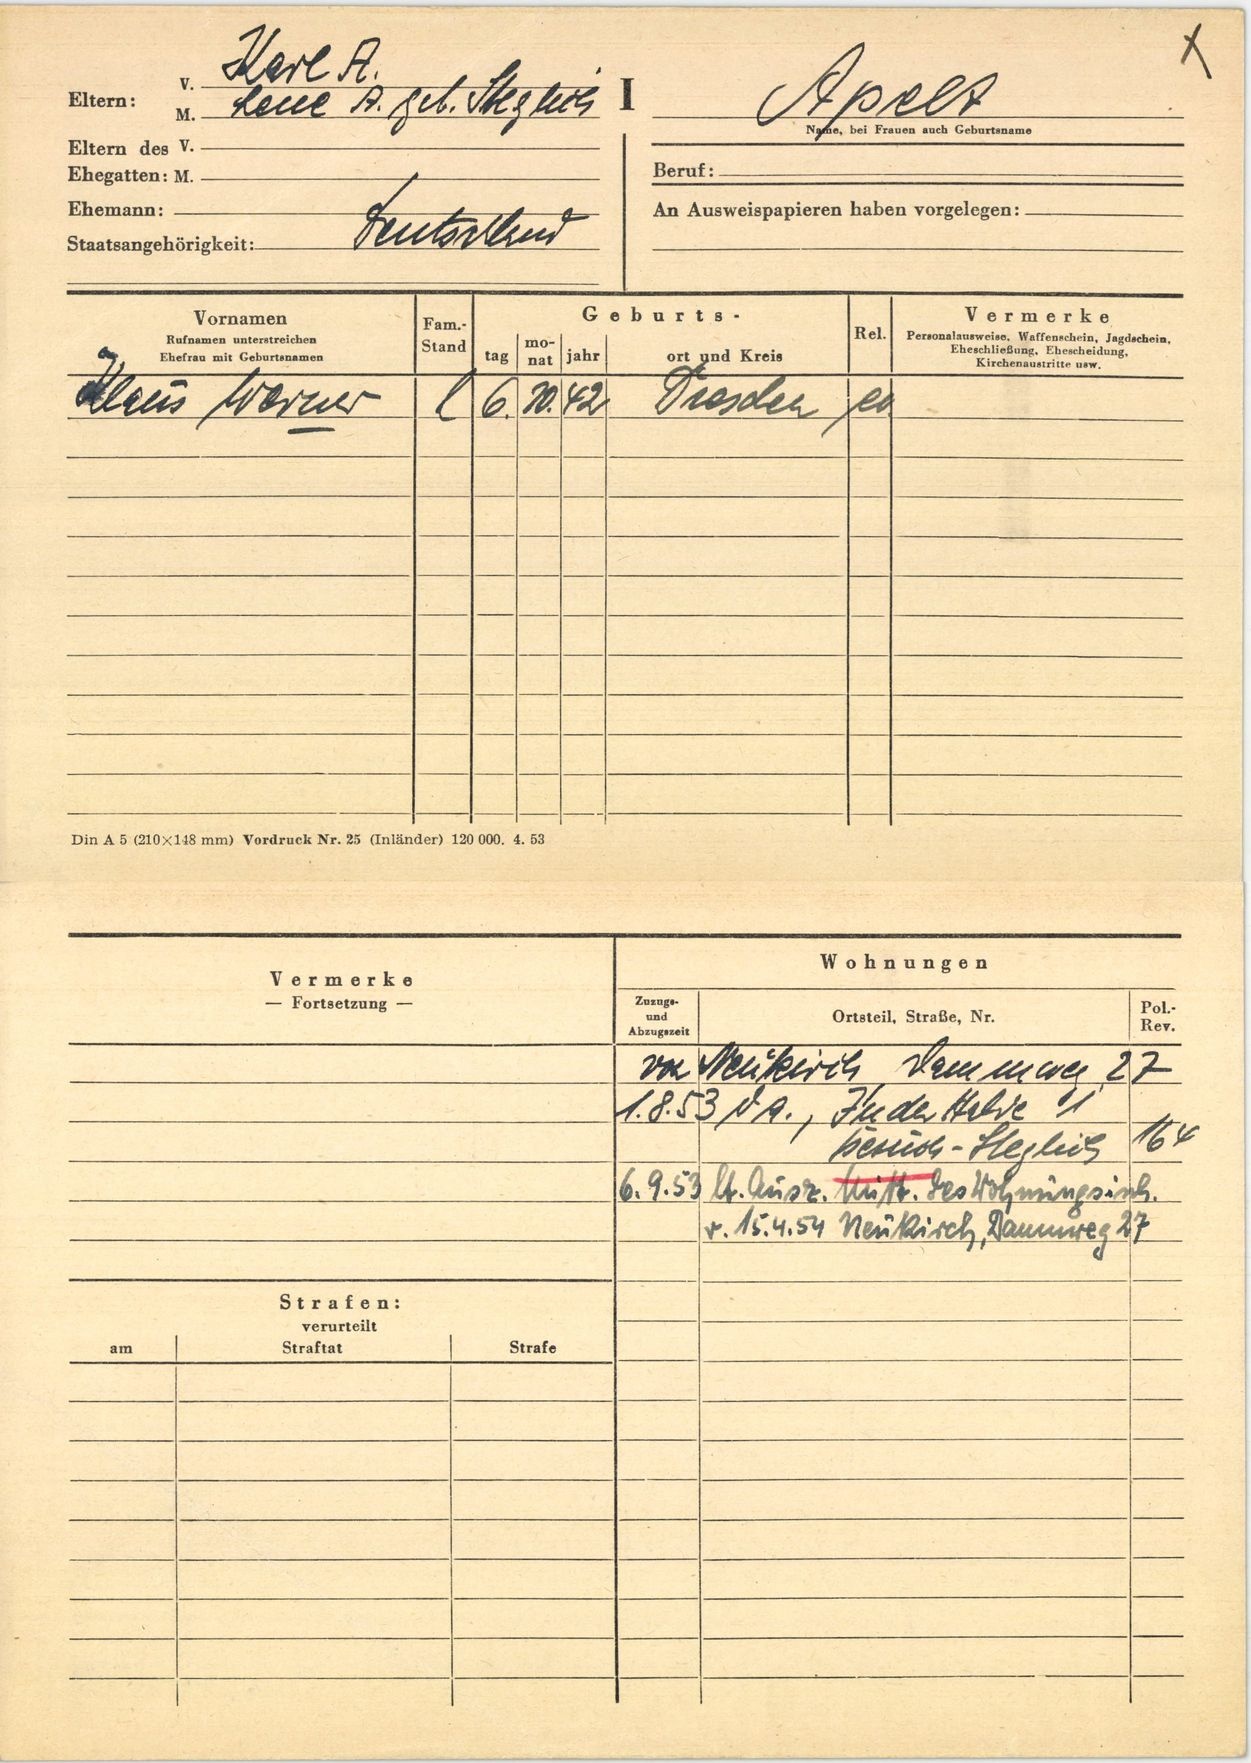
Apelt